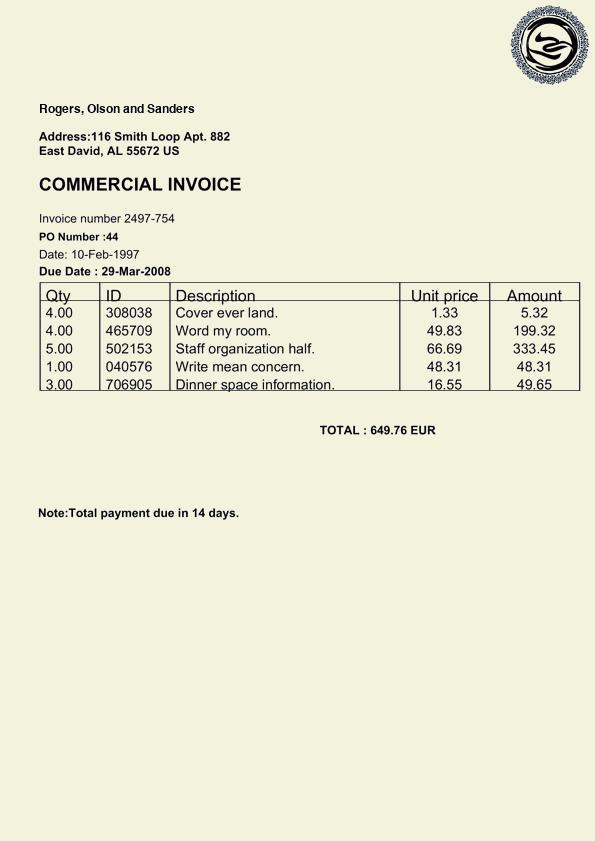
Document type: Invoice